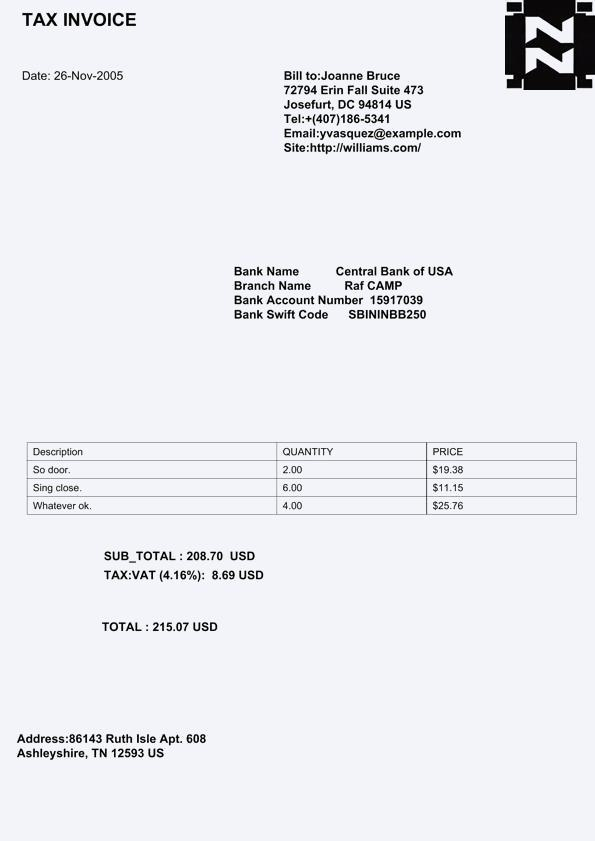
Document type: Invoice